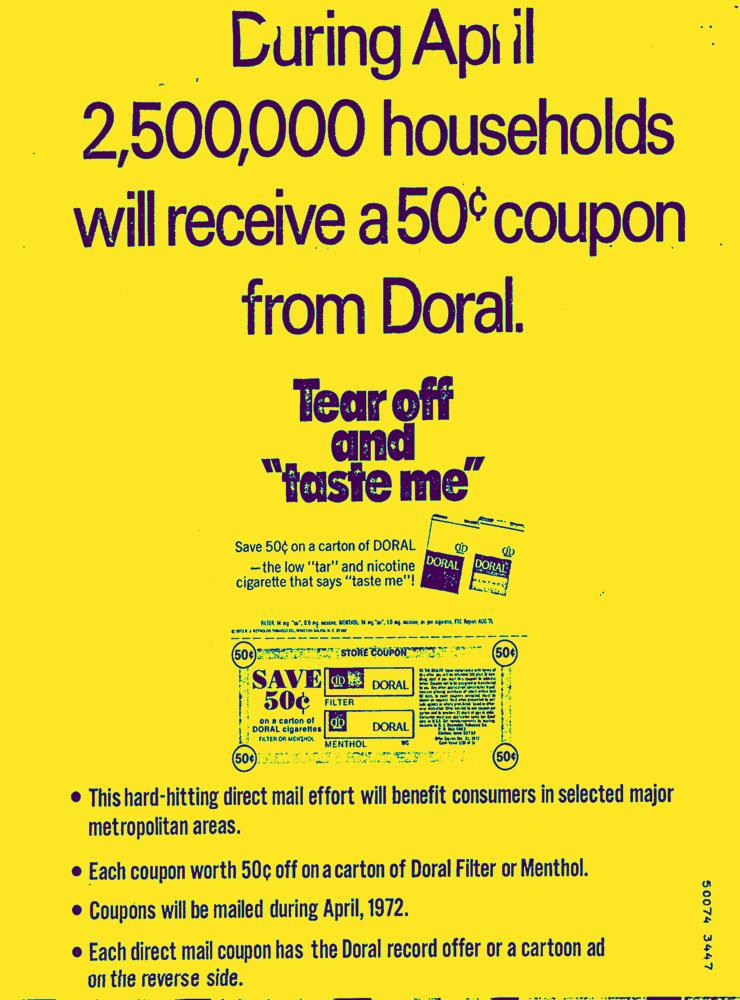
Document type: AD